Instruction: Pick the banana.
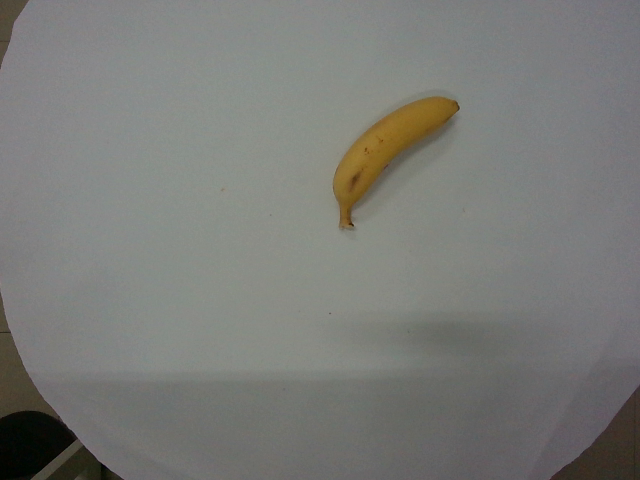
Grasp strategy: vertical